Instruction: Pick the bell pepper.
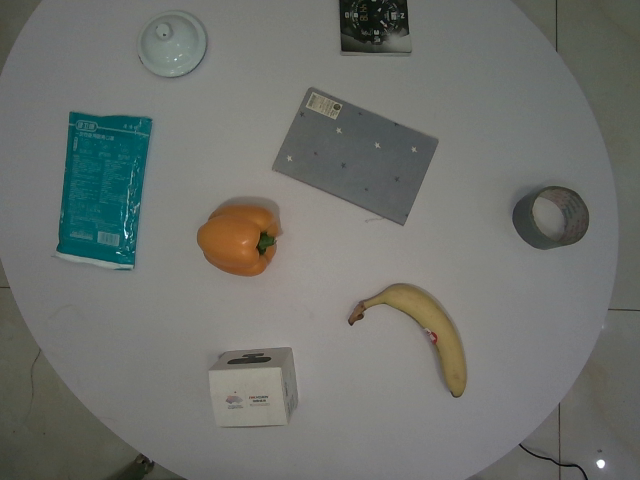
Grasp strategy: vertical